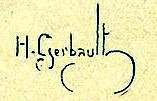
Signature of: henry gerbault